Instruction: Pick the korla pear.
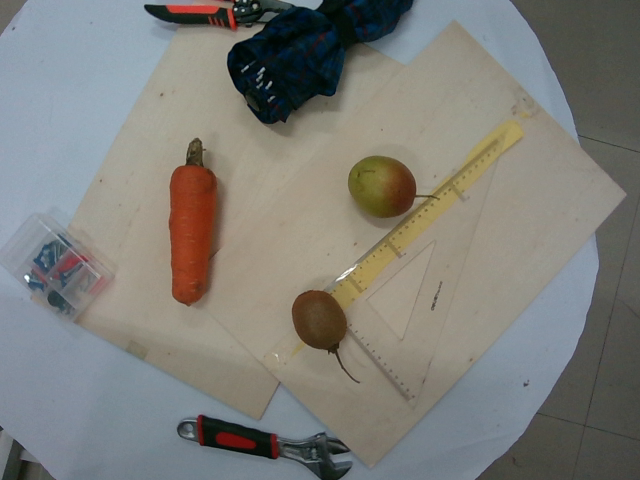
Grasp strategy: vertical